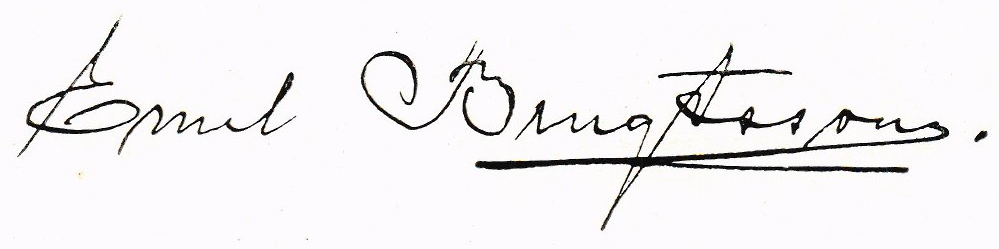
Signature of: emil bengtsson